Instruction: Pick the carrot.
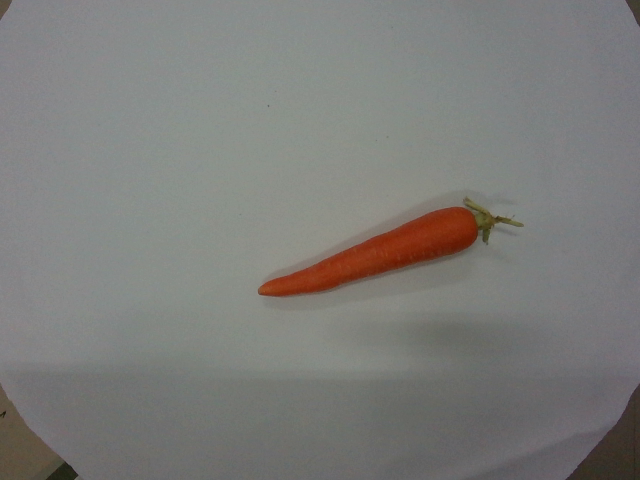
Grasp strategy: vertical